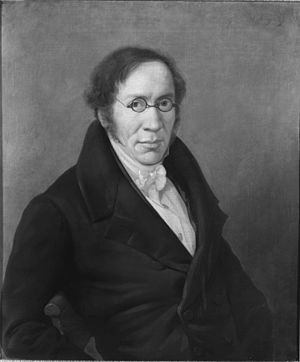
Nederlands: uitsnede van een portret van Isaac Anne Nijhoff (1795-1863)